Question: Describe the condition in detail:
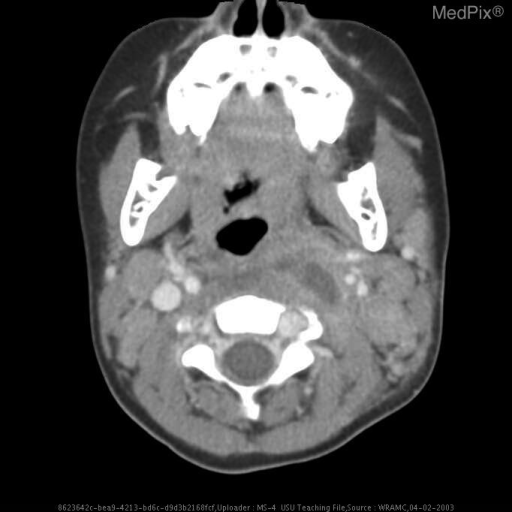
Answer: The disease is discussed as: Retropharyngeal abscess (RPA) is a disease most commonly seen in children.  It is typically associated with viral upper respiratory infections, pharyngitis, and otitis media.  These conditions commonly result in adenopathy and RPA is theorized to stem from suppuration of the retropharyngeal lymph nodes.  The most common organisms grown from these abscesses are Group A Beta-hemolytic streptococci, Staphylococcus aureus, and Hemophilus influenza.  RPA is seen in adults but is often associated with an underlying illness, oral trauma, or dental work.  The diagnosis of RPA is based on clinical as well as radiological findings.  The presence of soft tissue swelling in the retropharyngeal space on a lateral X-ray (>7 mm @ C2 and >22 mm @ C6) combined with clinical symptoms of pharyngitis, throat erythema, edema is highly suggestive of RPA.  Likewise, any abnormal fluid collection in the retropharyngeal space seen on CT combined with physical symptoms is likely RPA.  The primary danger of RPA is the spreading of the infection into the area of the carotid sheaths or into a potential space found between the alar and prevertebral fascia which extends into the mediastinum.  Treatment typically includes surgical incision and drainage coupled with broad spectrum antibiotic coverage.